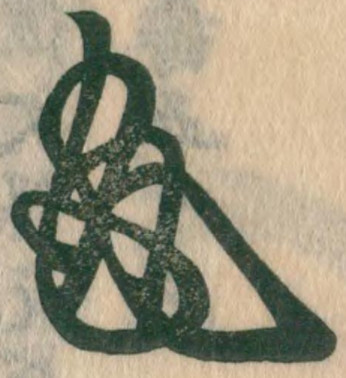
Signature of: emperor kameyama